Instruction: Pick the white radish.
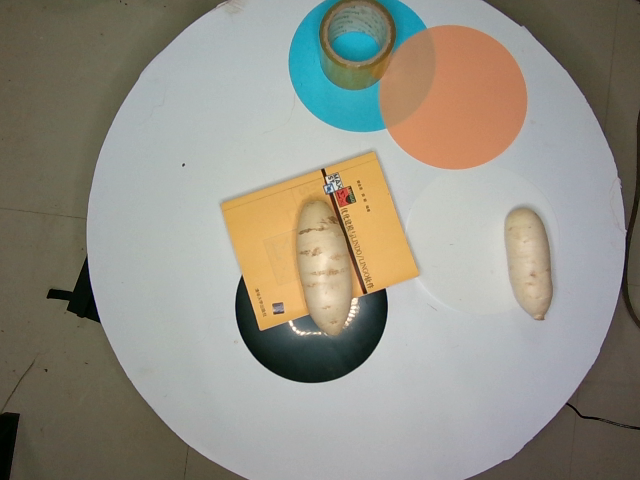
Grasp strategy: vertical